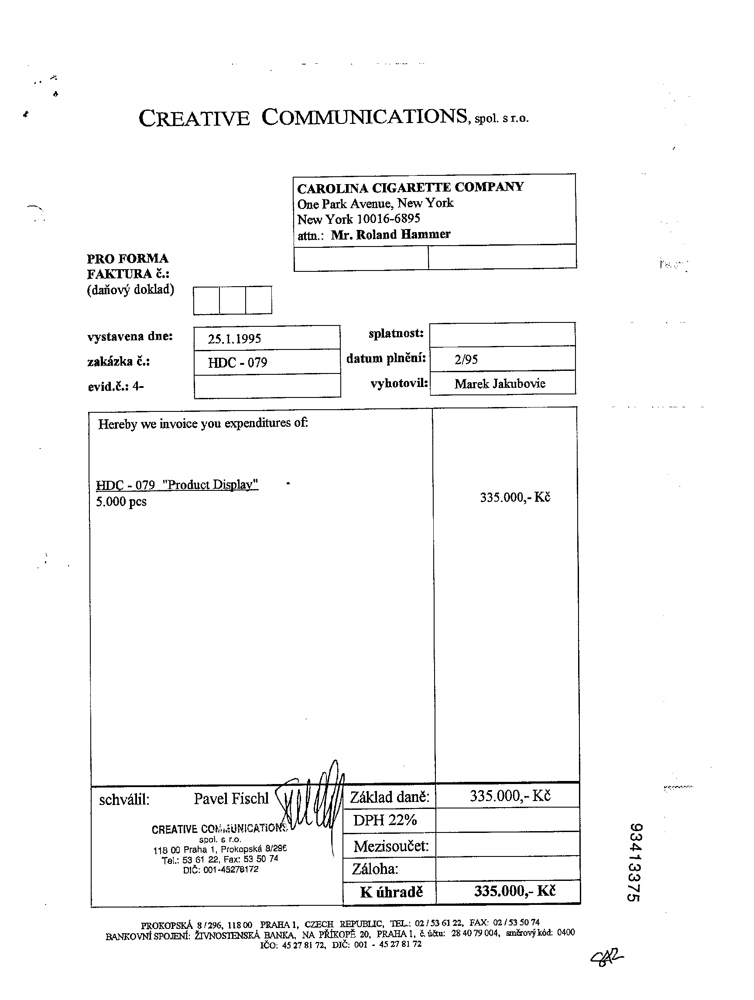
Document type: Invoice